Question: What tax district, tax-rate area, or tax area code is specified in the document?
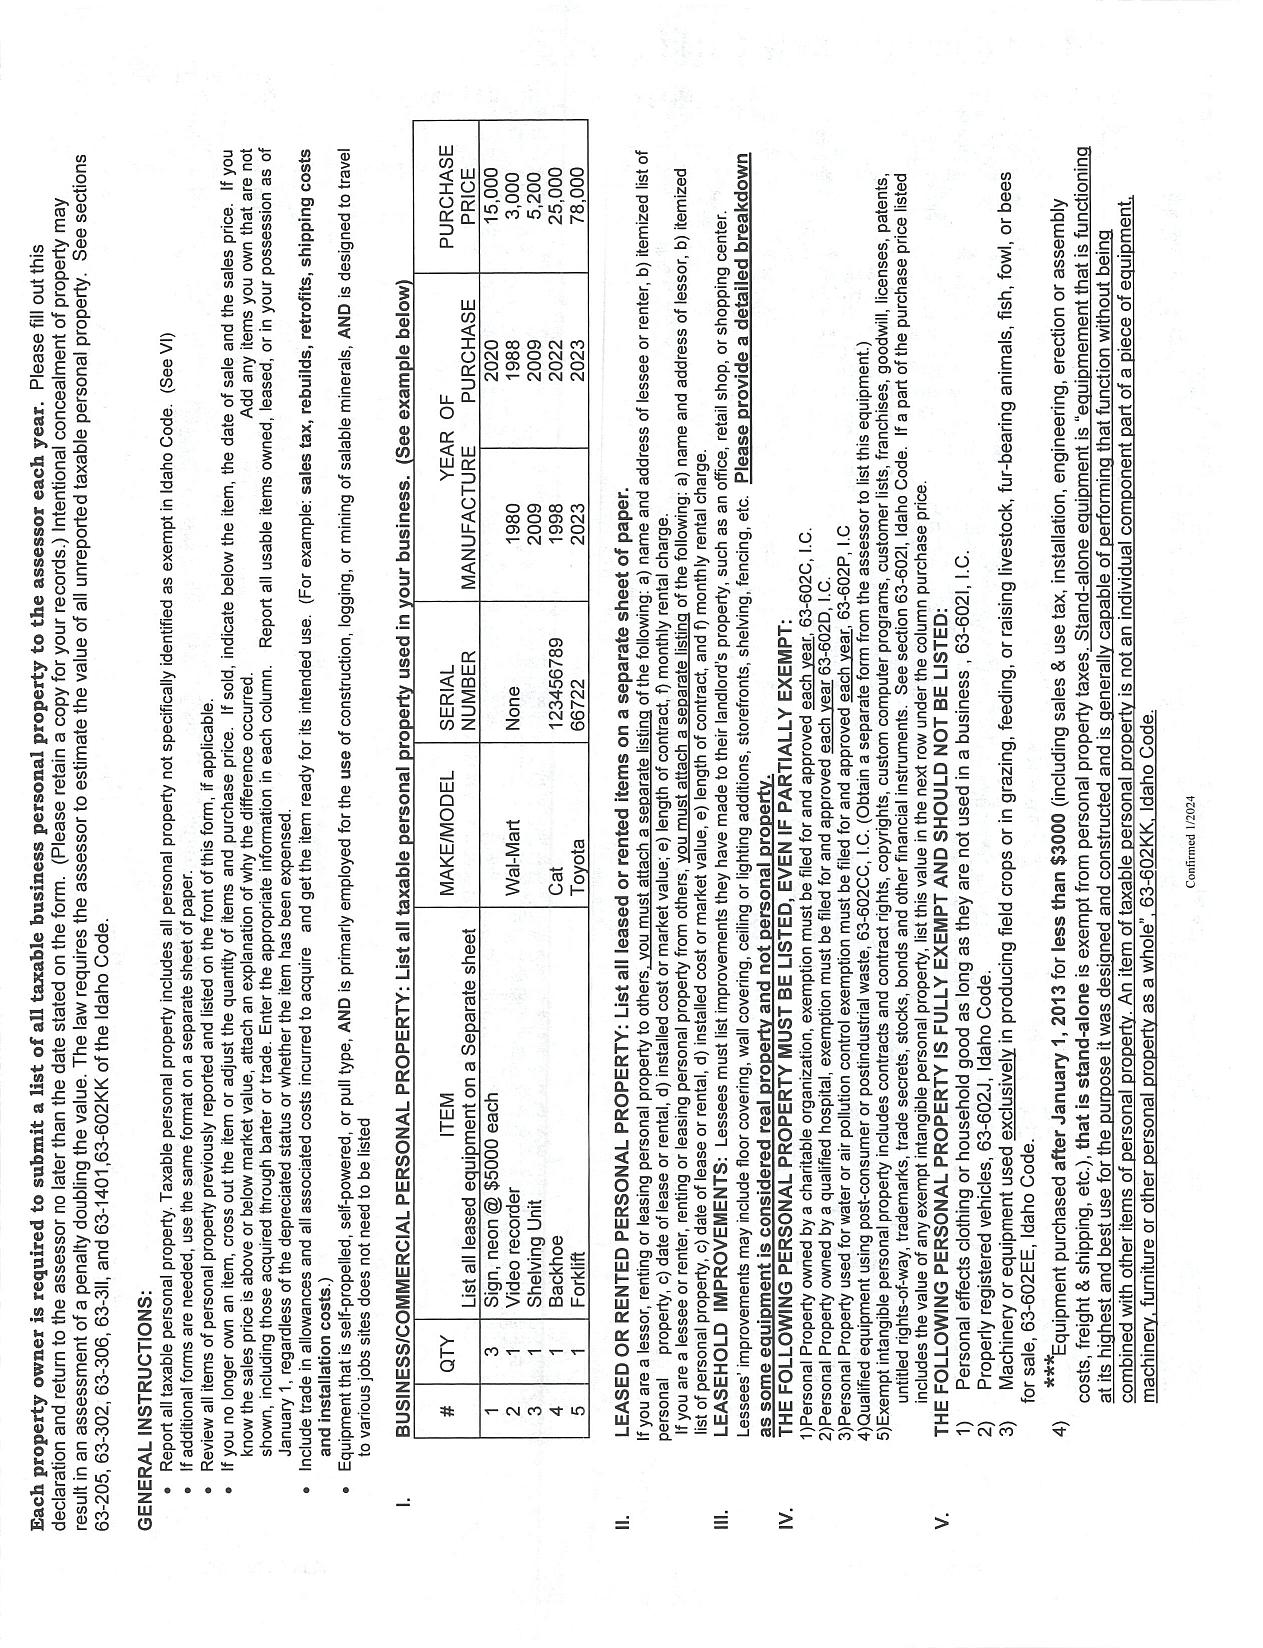
Answer: "YEAR OF PURCHASE: 1988"